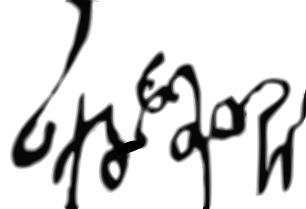
Signature of: rusudan of georgia